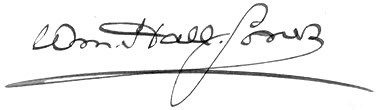
Signature of: william hall jones